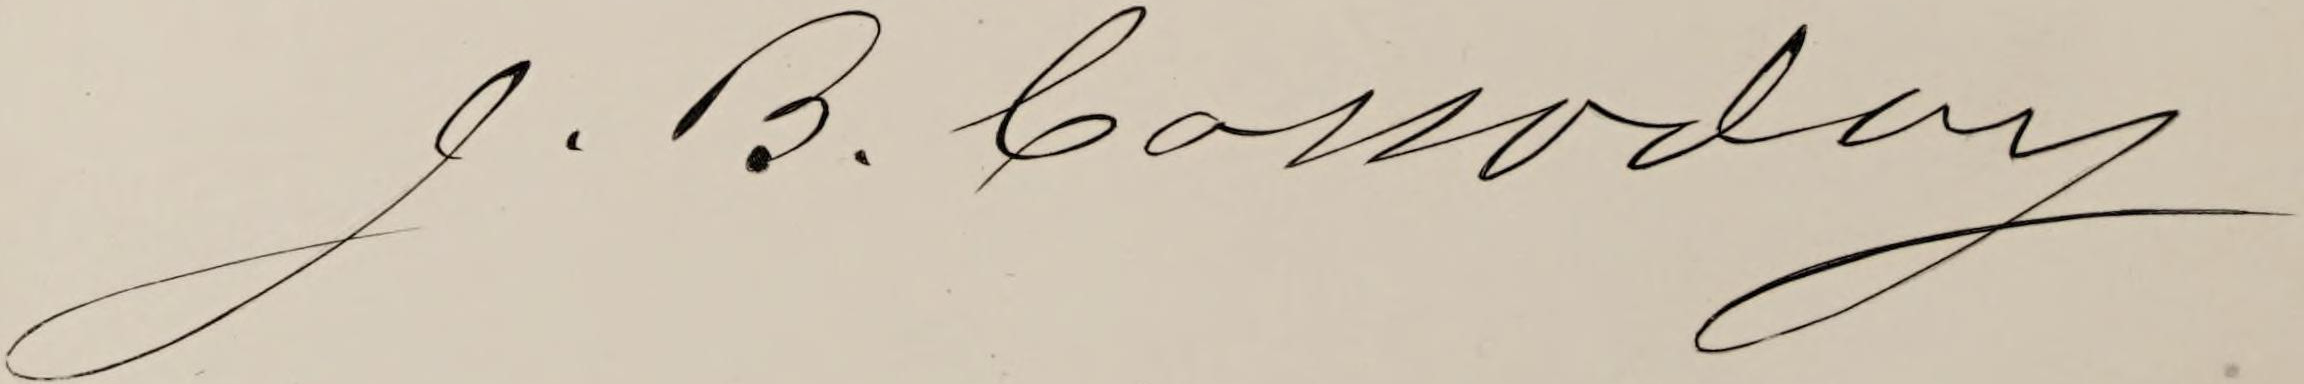
Signature of: john b cassoday